Identify and extract the amount in words, amount in numbers, payee name, cheque date, and bank name from the image.
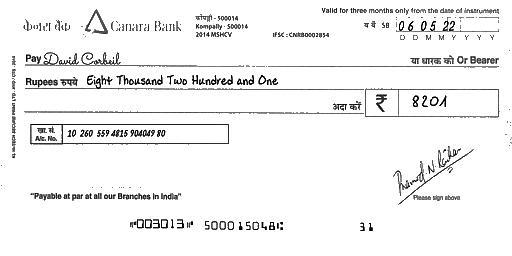
amt_in_words: Eight Thousand Two Hundred and One
amt_in_figures: 8201
payee_name: David Corbeil
bank_name: Canara Bank
cheque_date: 06/05/22